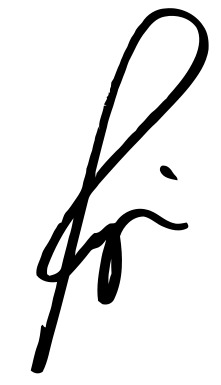
Signature of: regine velasquez